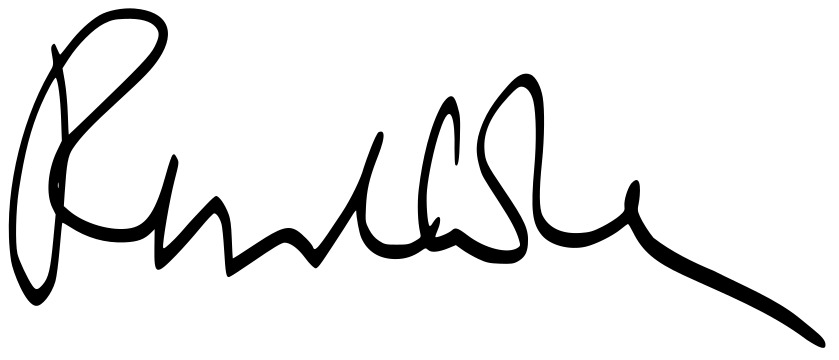
Signature of: phil collins